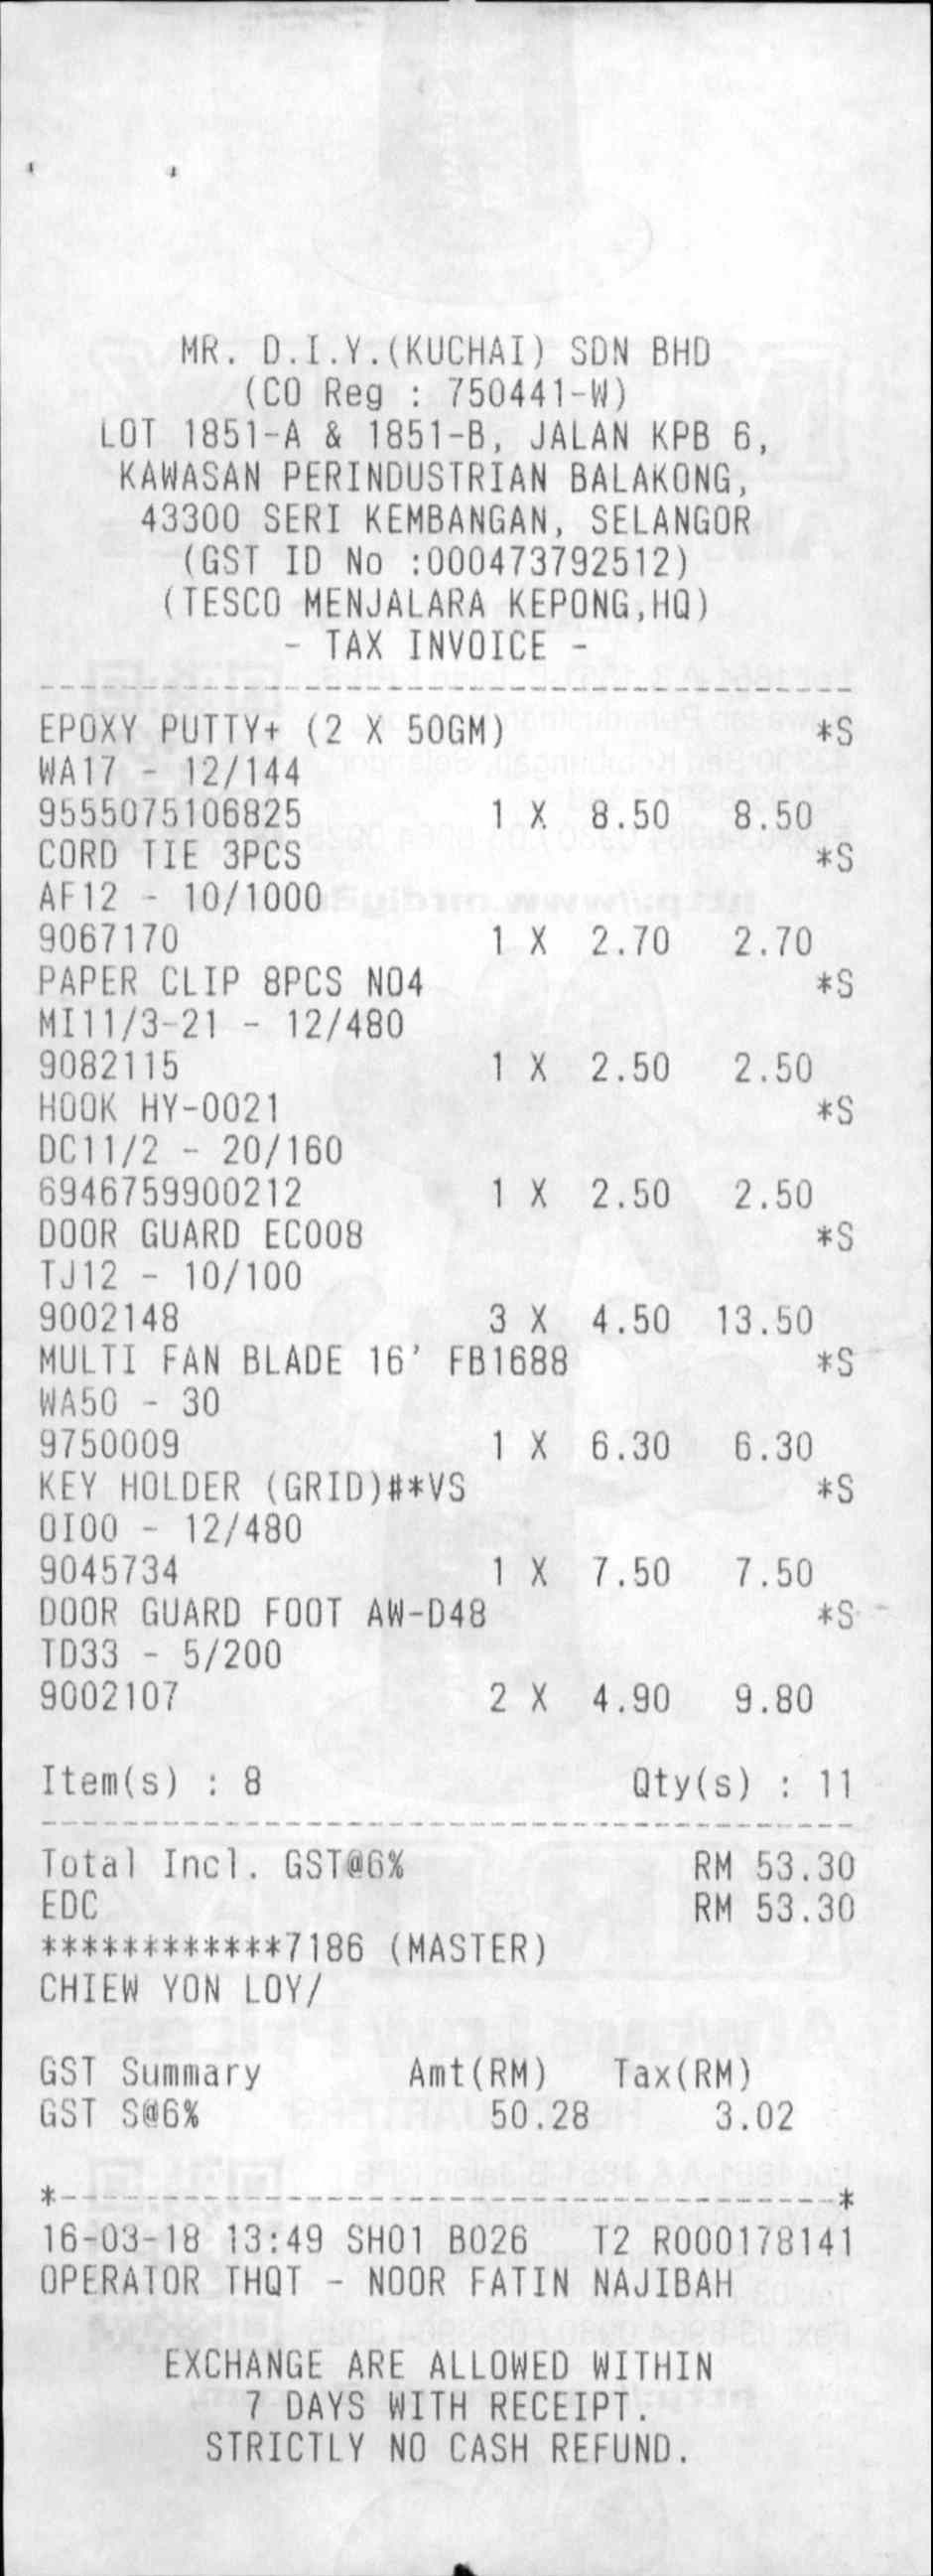
MR. D. I. Y. (KUCHAI) SDN BHD
(CO REG : 750441-W)
LOT 1851-A & 1851-B, JALAN KPB 6 ,
KAWASAN PERINDUSTRIAN BALAKONG ,
43300 SERI KEMBANGAN , SELANGOR
(GST ID NO : 000473792512)
(TESCO MENJALARA KEPONG , HQ)
TAX INVOICE
EPOXY PUTTY+ (2 X 50GM)
WA17 - 12/144
9555075106825
CORD TIE 3PCS
AF12 - 10/1000
9067170
PAPER CLIP 8PCS NO4
MI11/3-21 - 12/480
9082115
HOOK HY-0021
DC11/2 - 20/160
6946759900212
DOOR GUARD EC008
TJ12 - 10/100
9002148
MULTI FAN BLADE 16' FB1688
WA50 - 30
9750009
KEY HOLDER (GRID)#*VS
0I00 - 12/480
9045734
DOOR GUARD FOOT AW-D48
TD33 - 5/200
9002107
ITEM(S) : 8
1 X 8.50
1 X 2.70
1 X 2.50
1 X 2.50
3 X 4.50
1 X 6.30
1 X 7.50
2 X 4.90
QTY(S) : 11
*S
8.50
*S
2.70
*S
2.50
*S
2.50
*S
13.50
*S
6.30
*S
7.50
*S
9.80
TOTAL INCL. GST@6%
EDC
7186 (MASTER)
RM 53.30
RM 53.30
CHIEW YON LOY /
GST SUMMARY
GST S@6%
AMT ( RM )
50.28
TAX( RM )
3.02
16-03-18
OPERATOR THQT
13 : 49
SH01 B026
T2 R000178141
- NOOR FATIN NAJIBAH
EXCHANGE ARE ALLOWED WITHIN
7 DAYS WITH RECEIPT .
STRICTLY NO CASH REFUND.